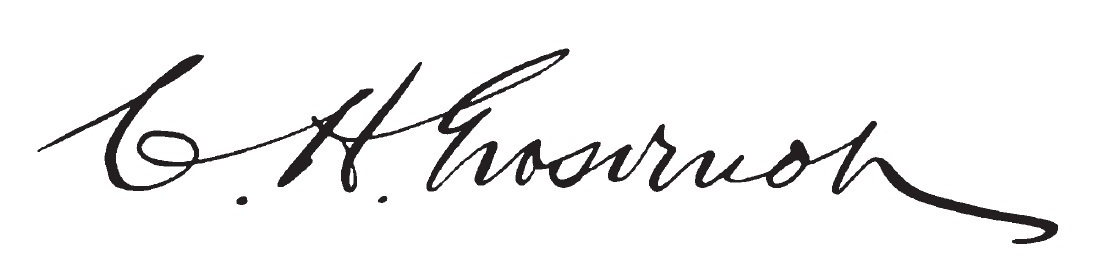
Signature of: charles h grosvenor